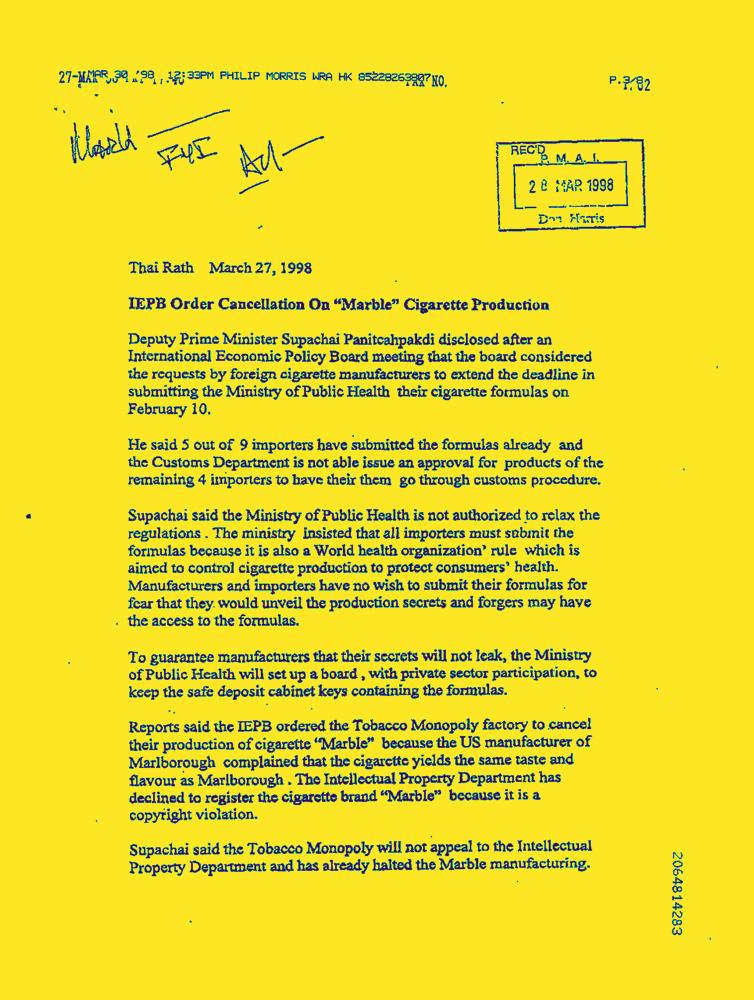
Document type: News-Article